Question: How is the property described in the document?
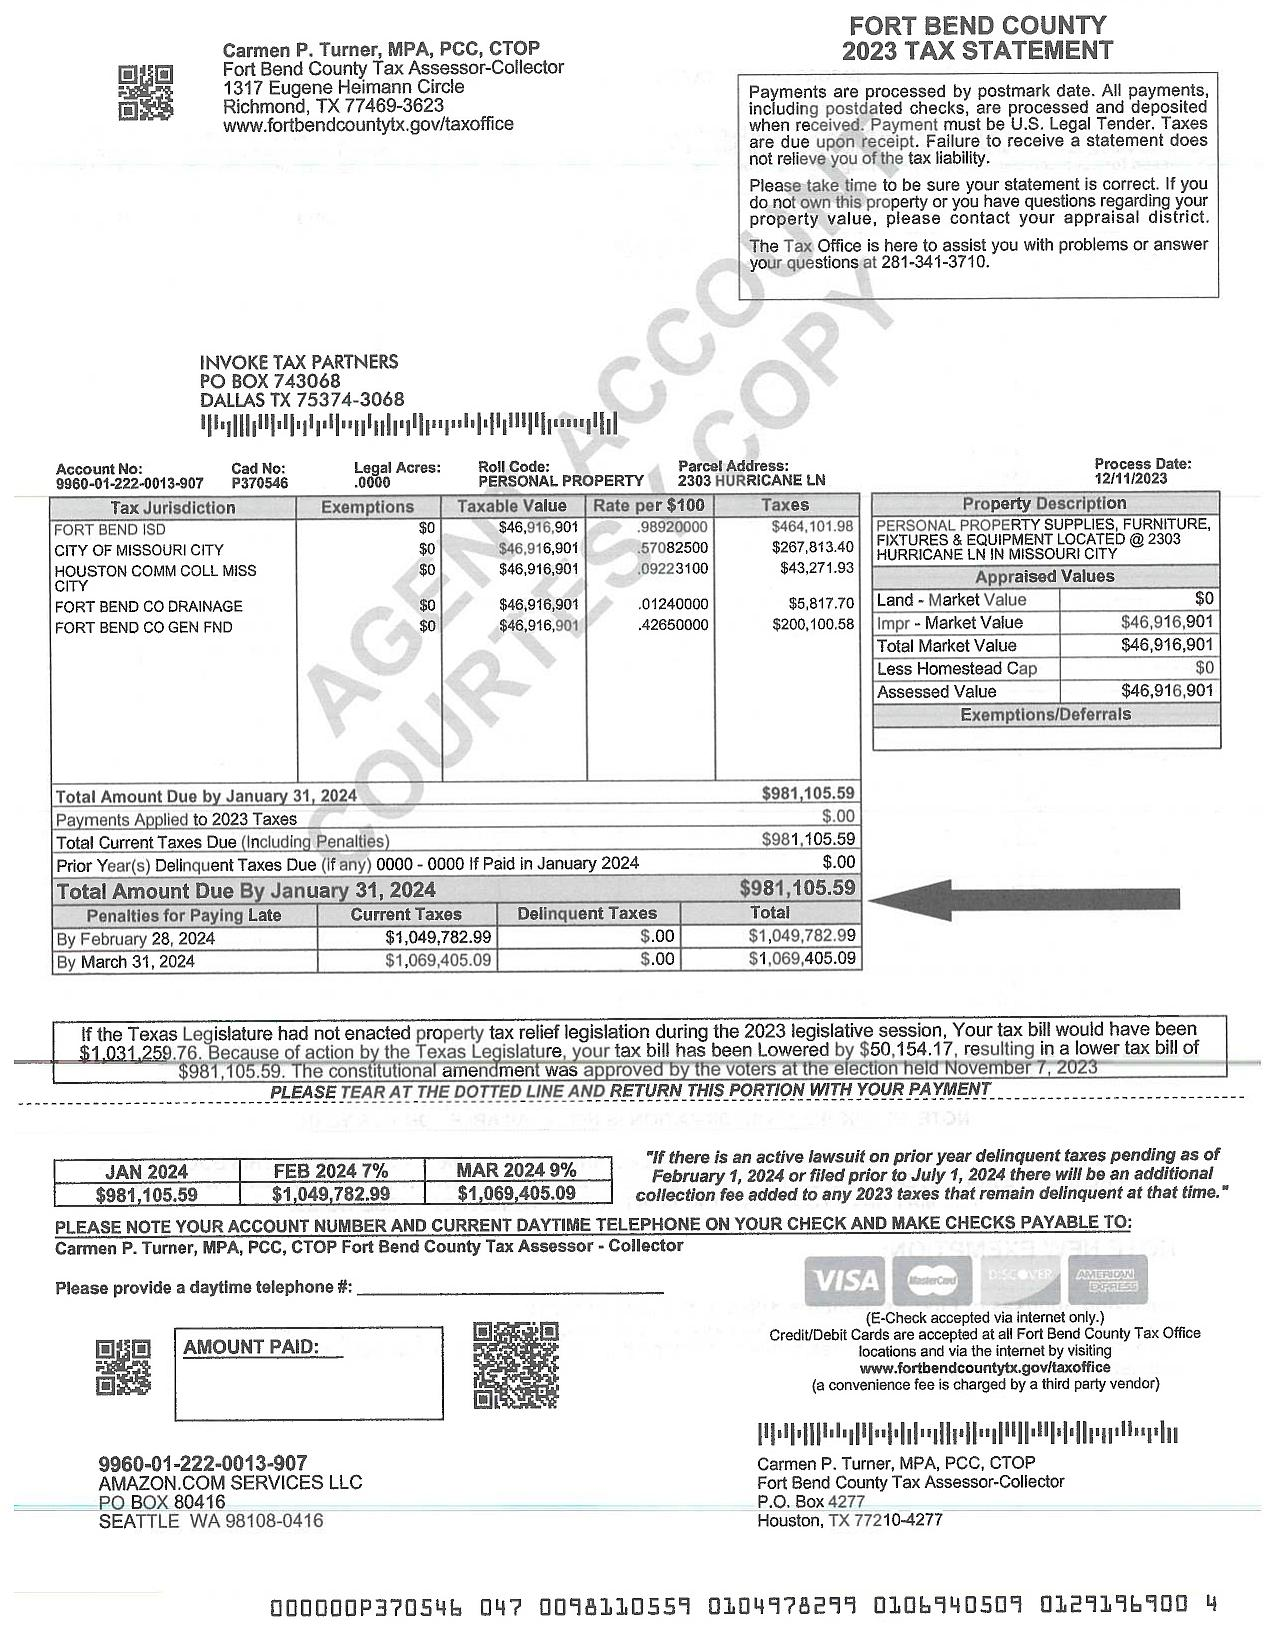
Answer: "STRUCTURE, FURNITURE, FIXTURES & EQUIPMENT LOCATED @ 2303 HUNGERFORD LN IN MISSOURI CITY HURRICANE IN IN MISSOURI CITY"